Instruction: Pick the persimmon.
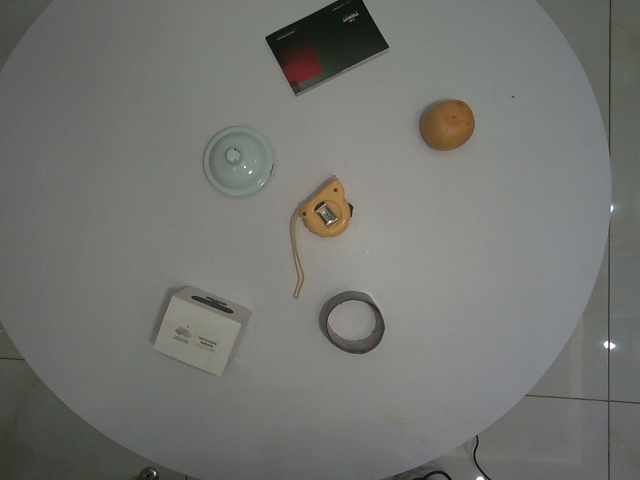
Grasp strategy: vertical